Question: How is the history relevant to the case?
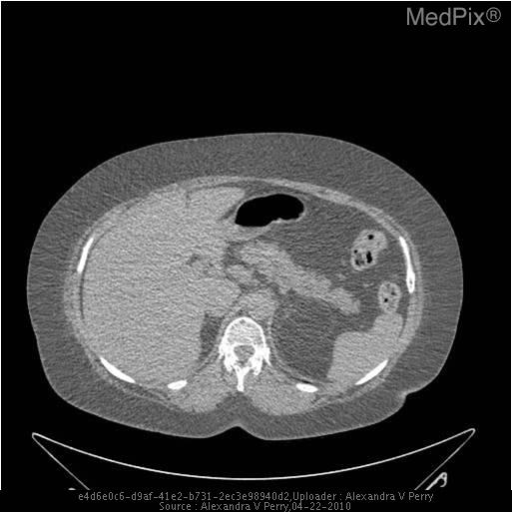
Answer: The patient's history of 48y/o female with history of bilateral breast cancer s/p bilateral mastectomy who is currently hospitalized after obtaining bronchoscopy to evaluate multiple pulmonary nodules. is key in understanding the case.